Question: What is the potential diagnosis?
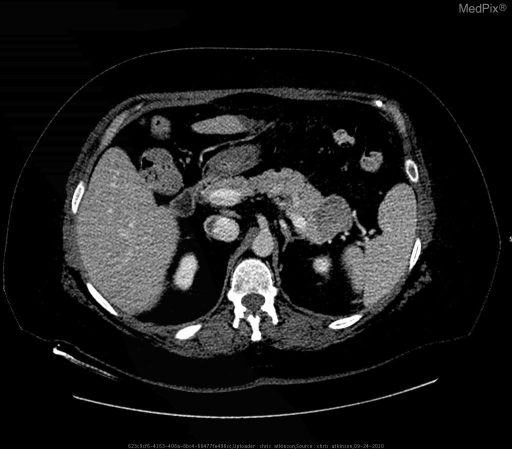
Answer: The possible diagnosis includes 1. Mucinous cystic neoplasm (macrocystic cystadenoma)
2. Intraductal papillary mucinous neoplasm
3. Pseudocyst
4. Adenocarcinoma
5. Oligocystic variant of a microcystic serous cystadenoma.